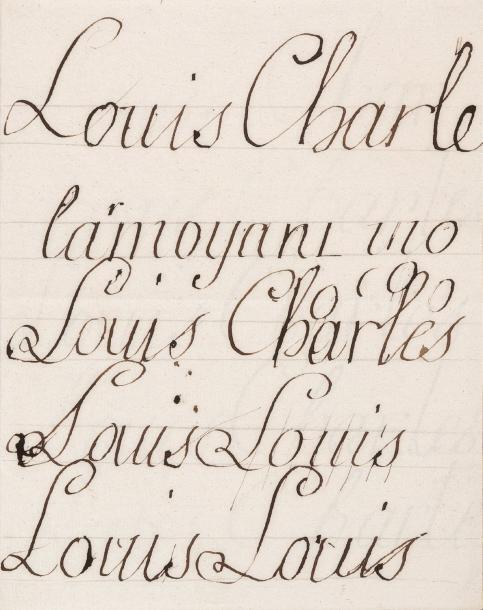
Signature of: pierre louis sourdon dumesnil de saint cyr